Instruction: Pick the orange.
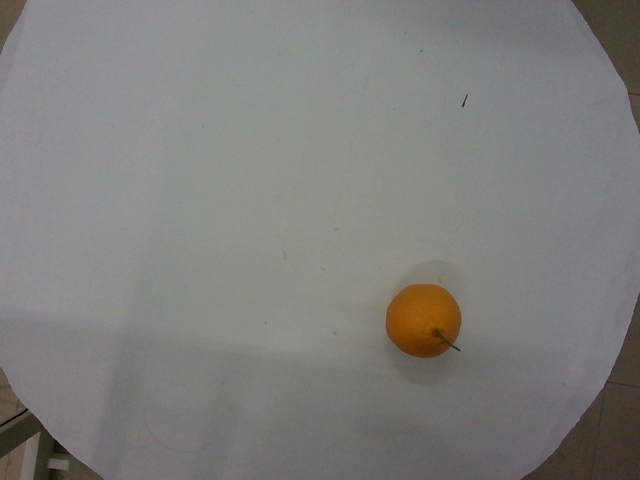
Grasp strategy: vertical